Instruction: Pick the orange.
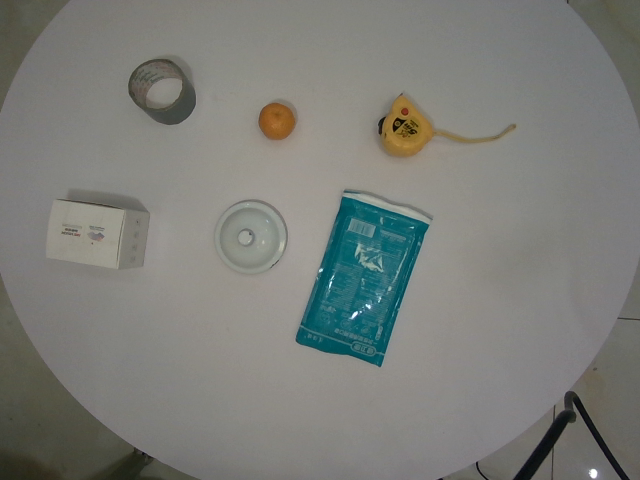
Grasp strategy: vertical